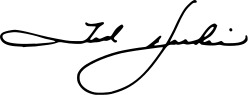
Signature of: ted harhai